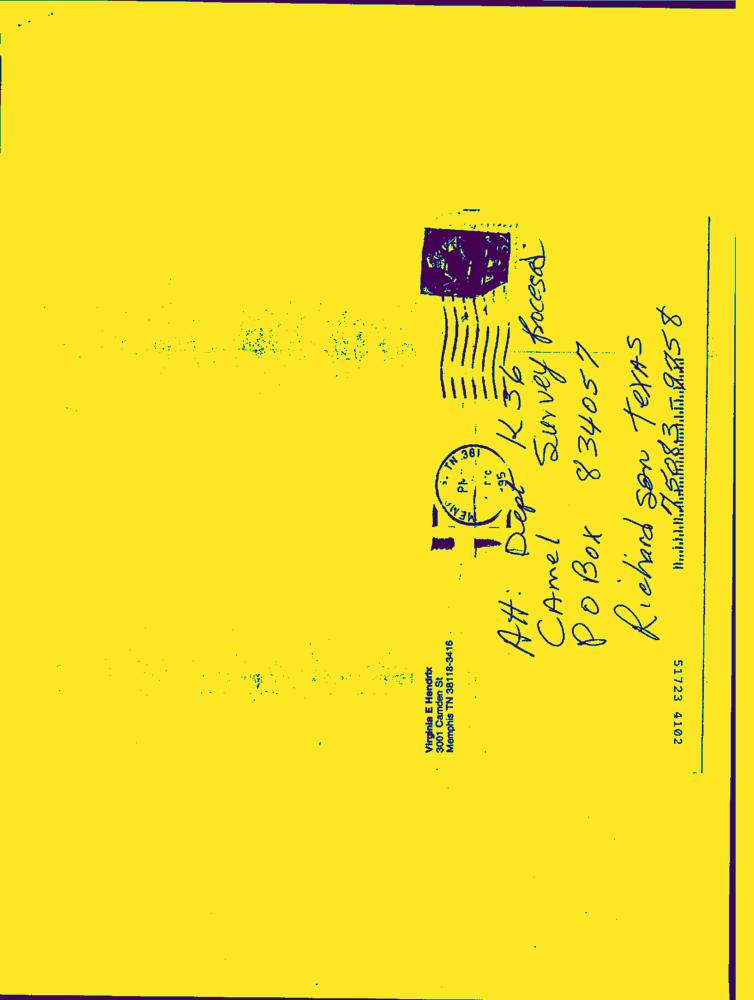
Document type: Hand-Written